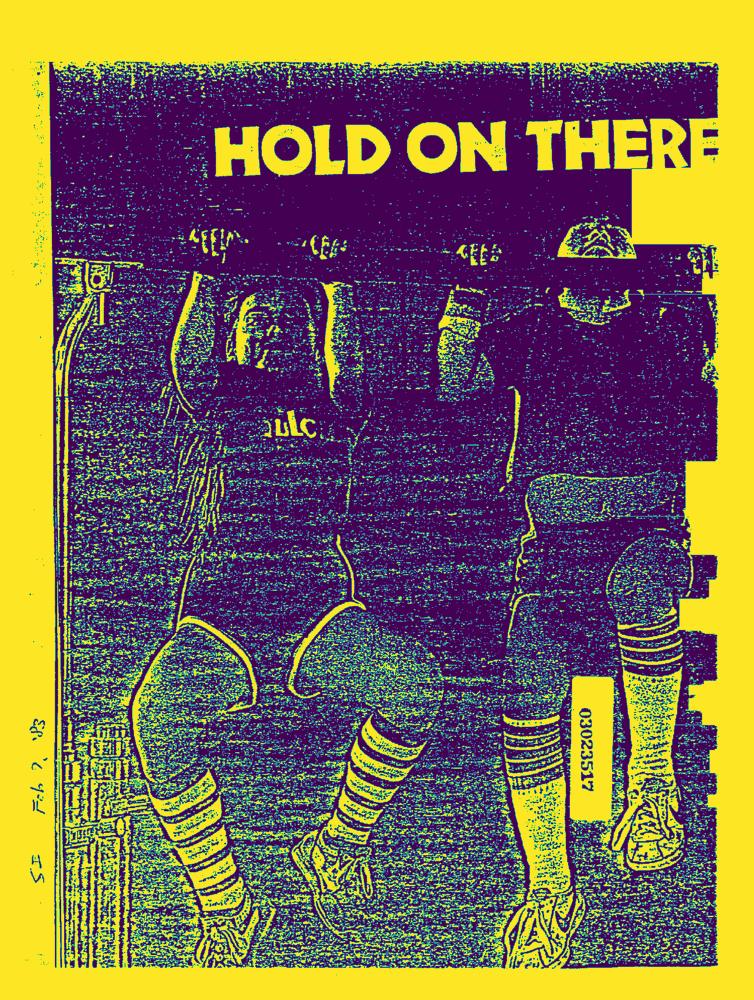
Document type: News-Article